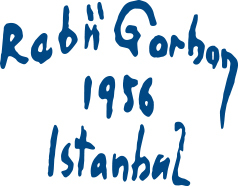
Signature of: rebii gorbon